Question: What is the assessed value of the property as noted in the document?
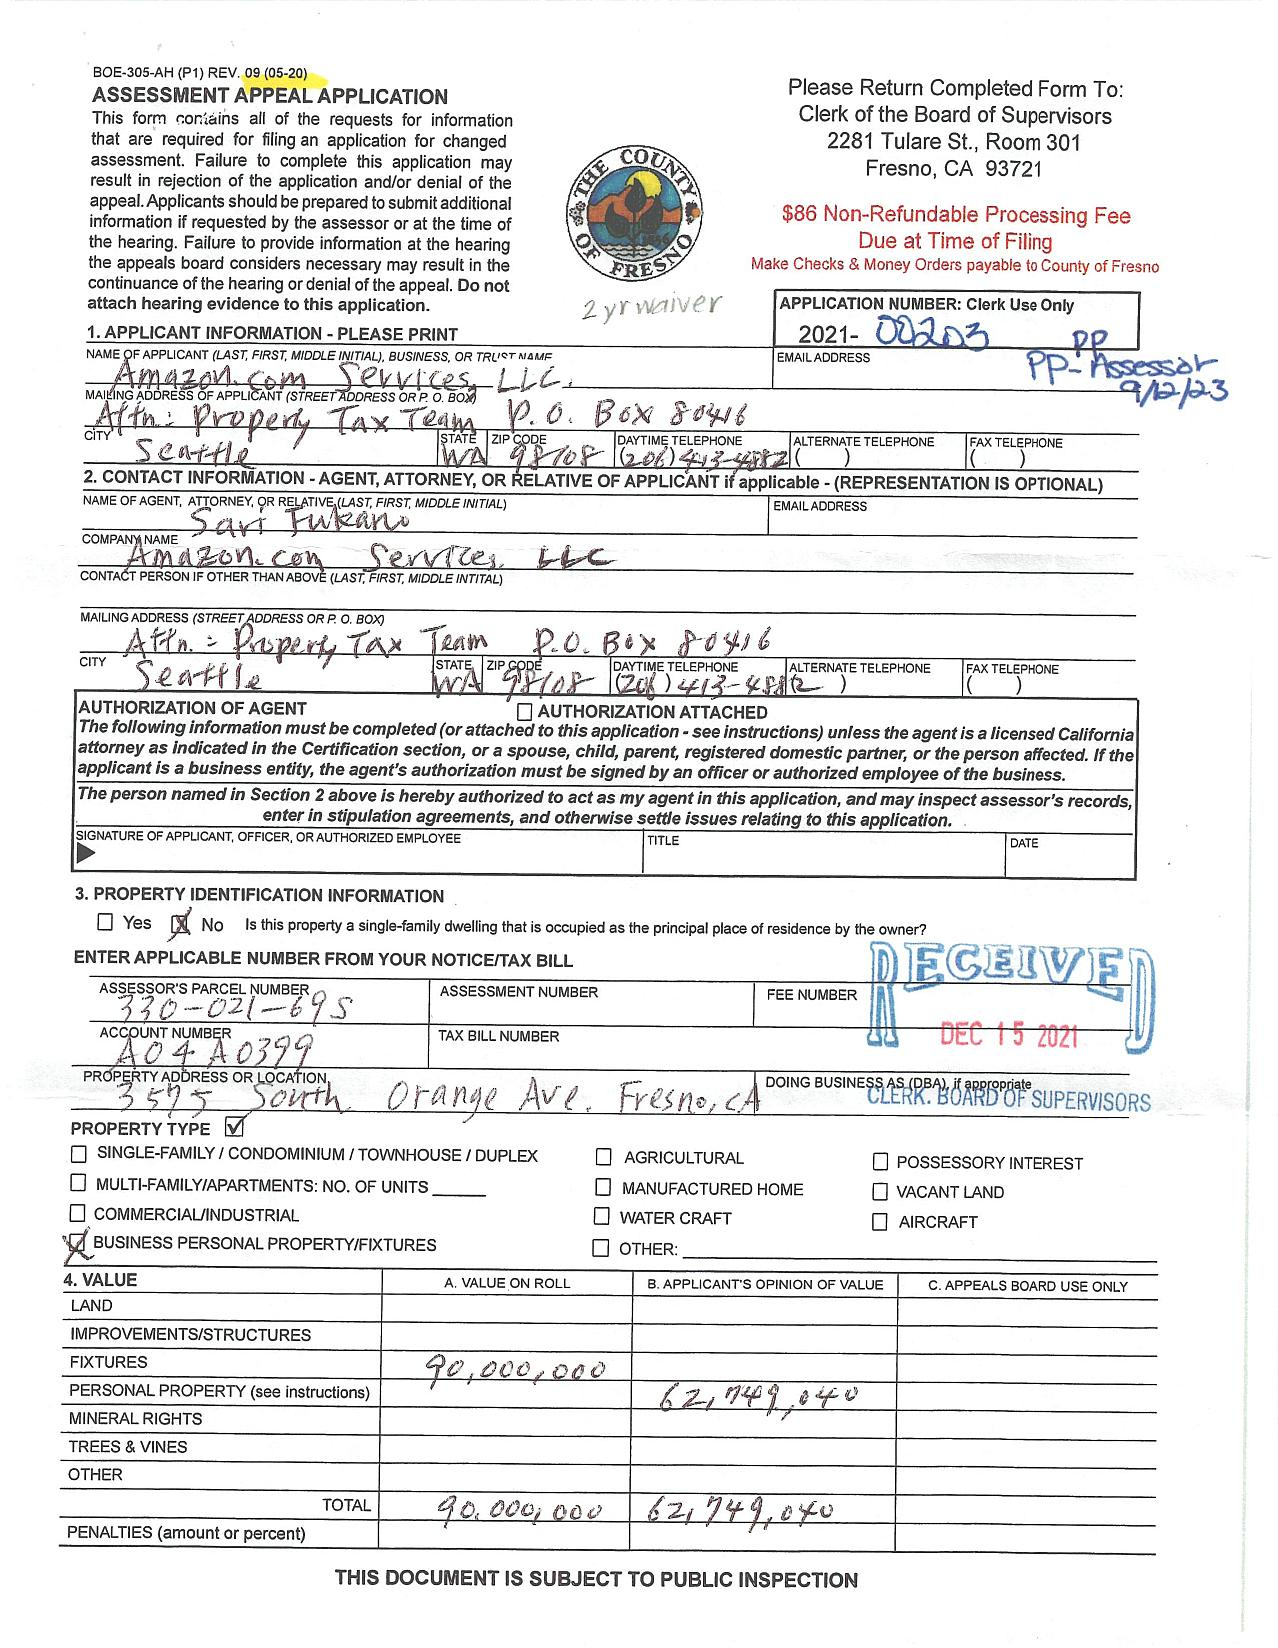
Answer: "62,749,040"